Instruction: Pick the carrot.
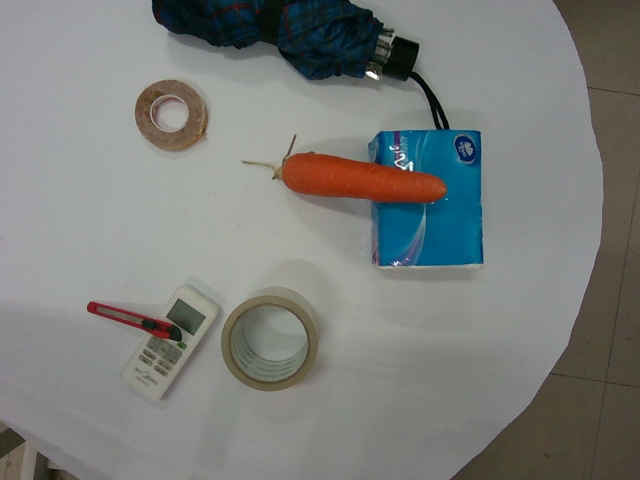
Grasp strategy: vertical